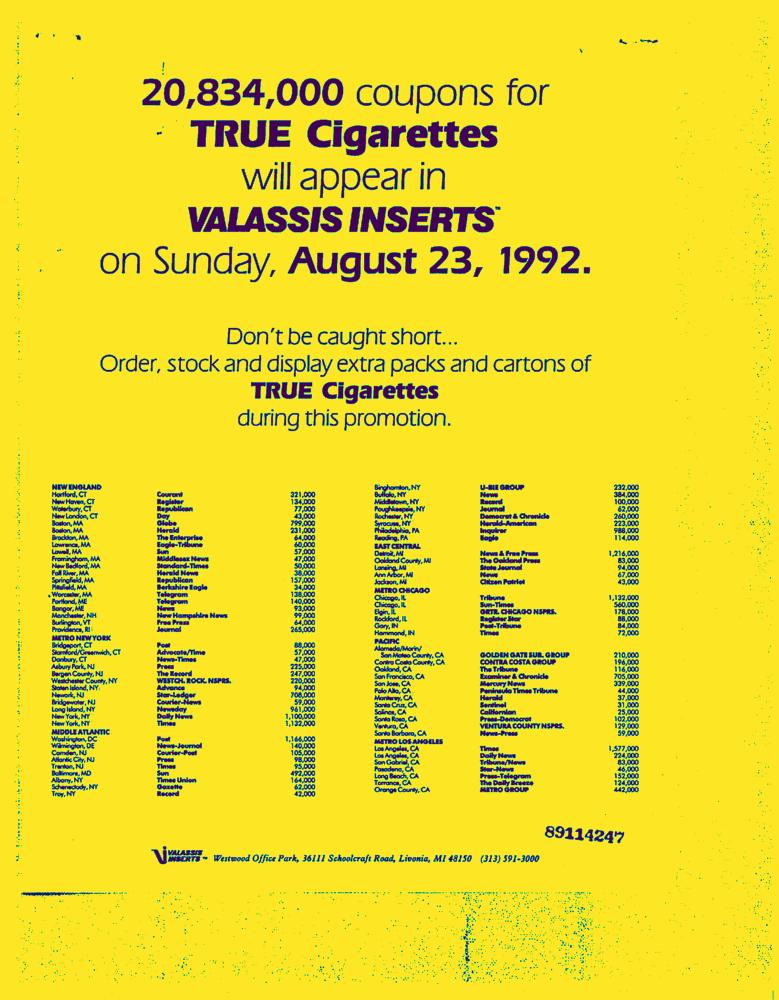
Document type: AD